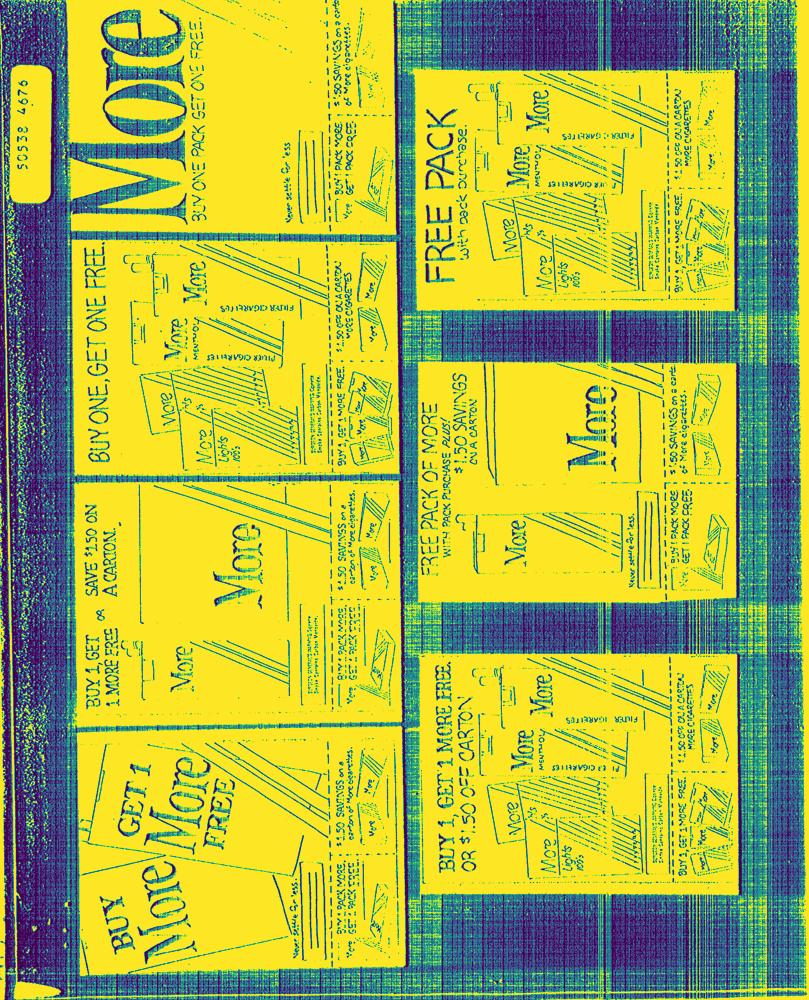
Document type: Hand-Written